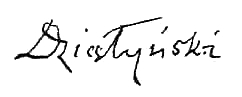
Signature of: jan kanty działyński